Question: What is the assessed value of the property as noted in the document?
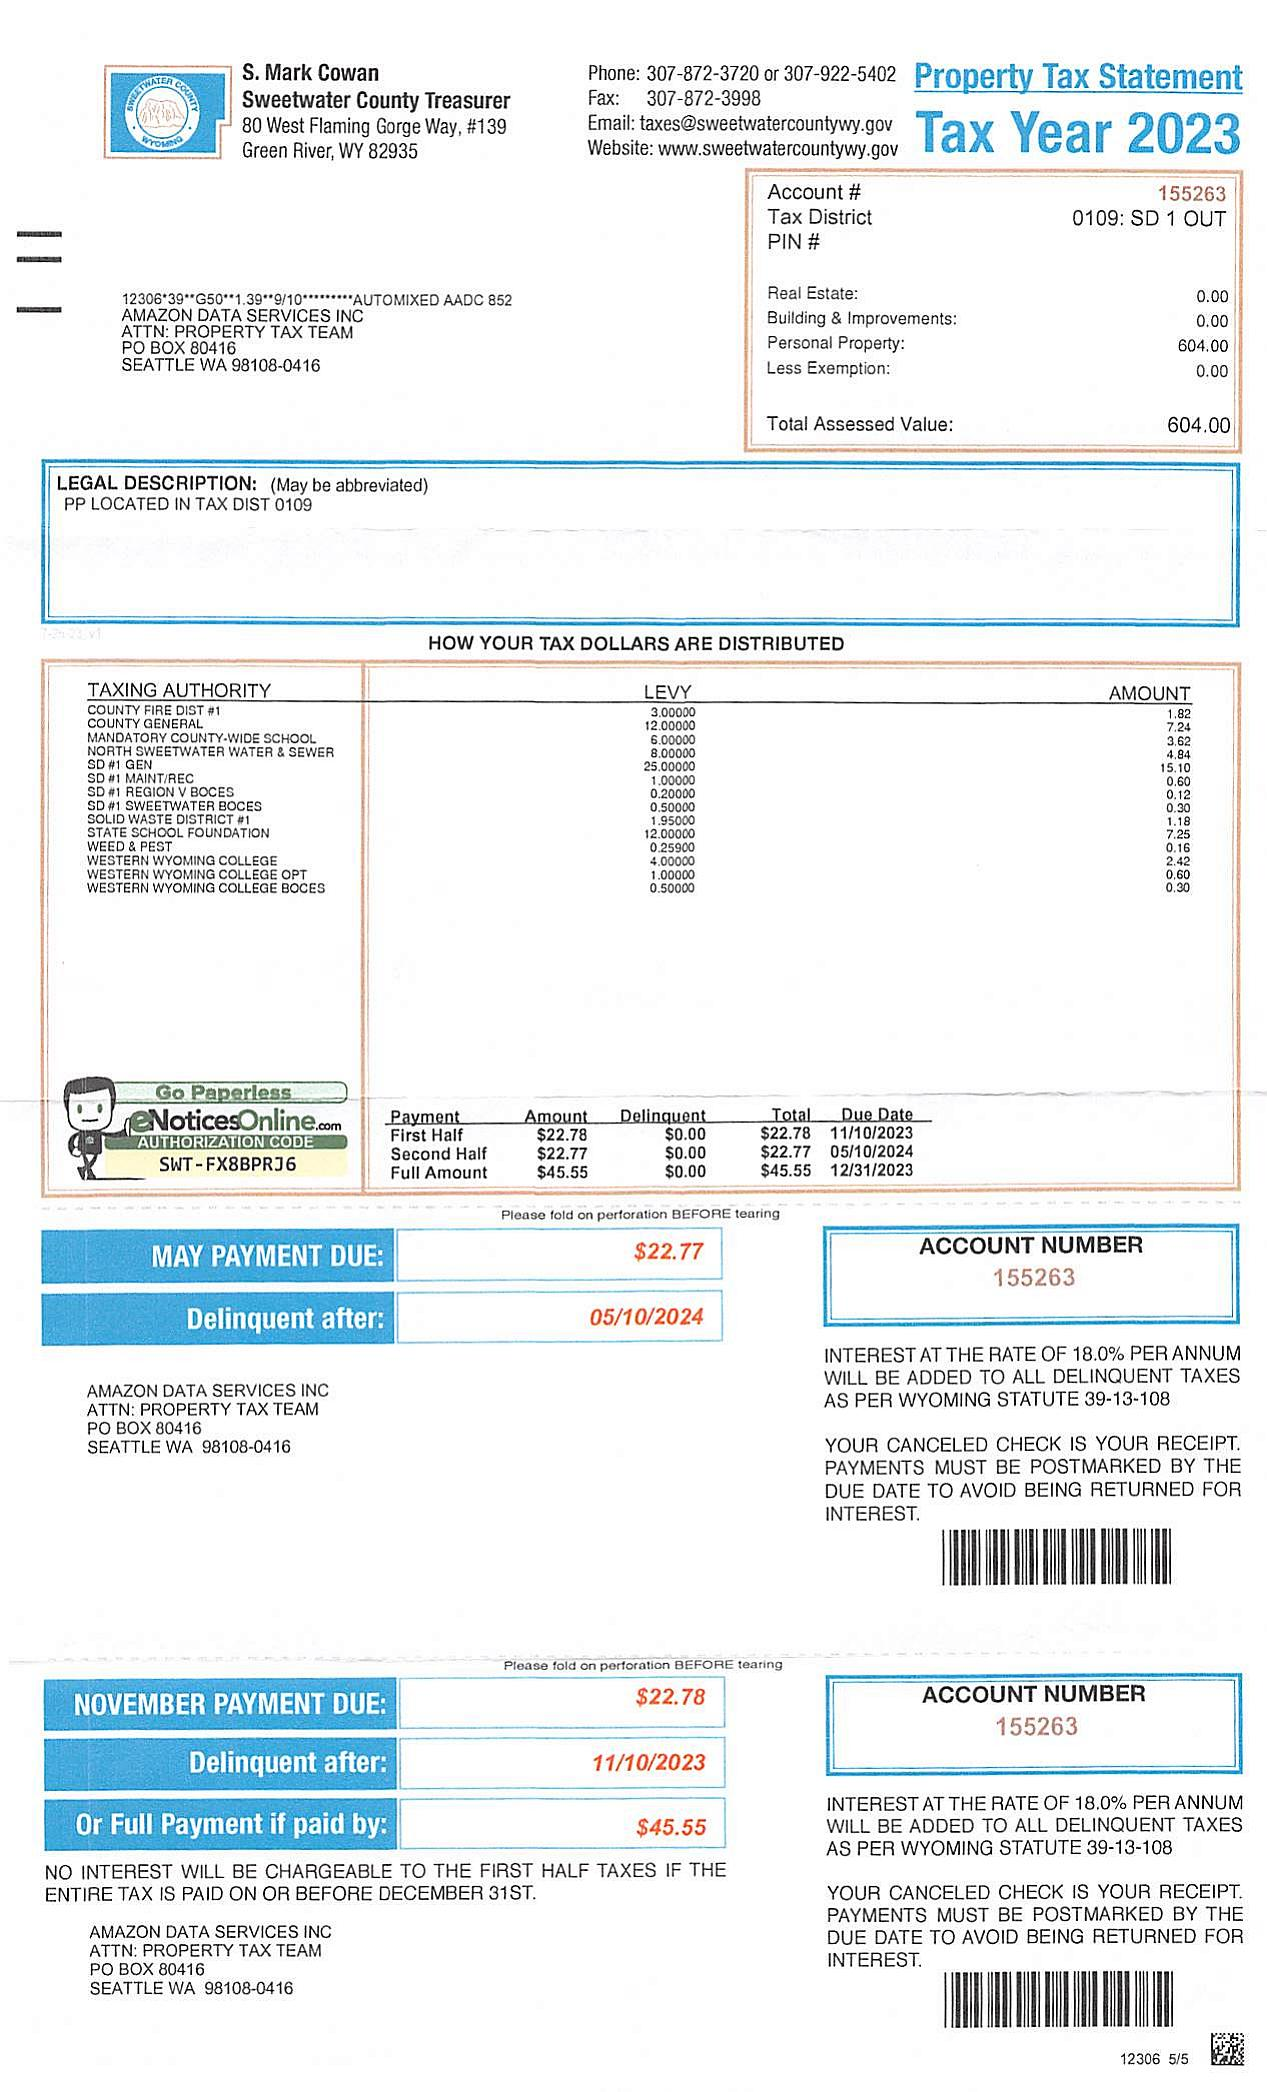
Answer: "604"